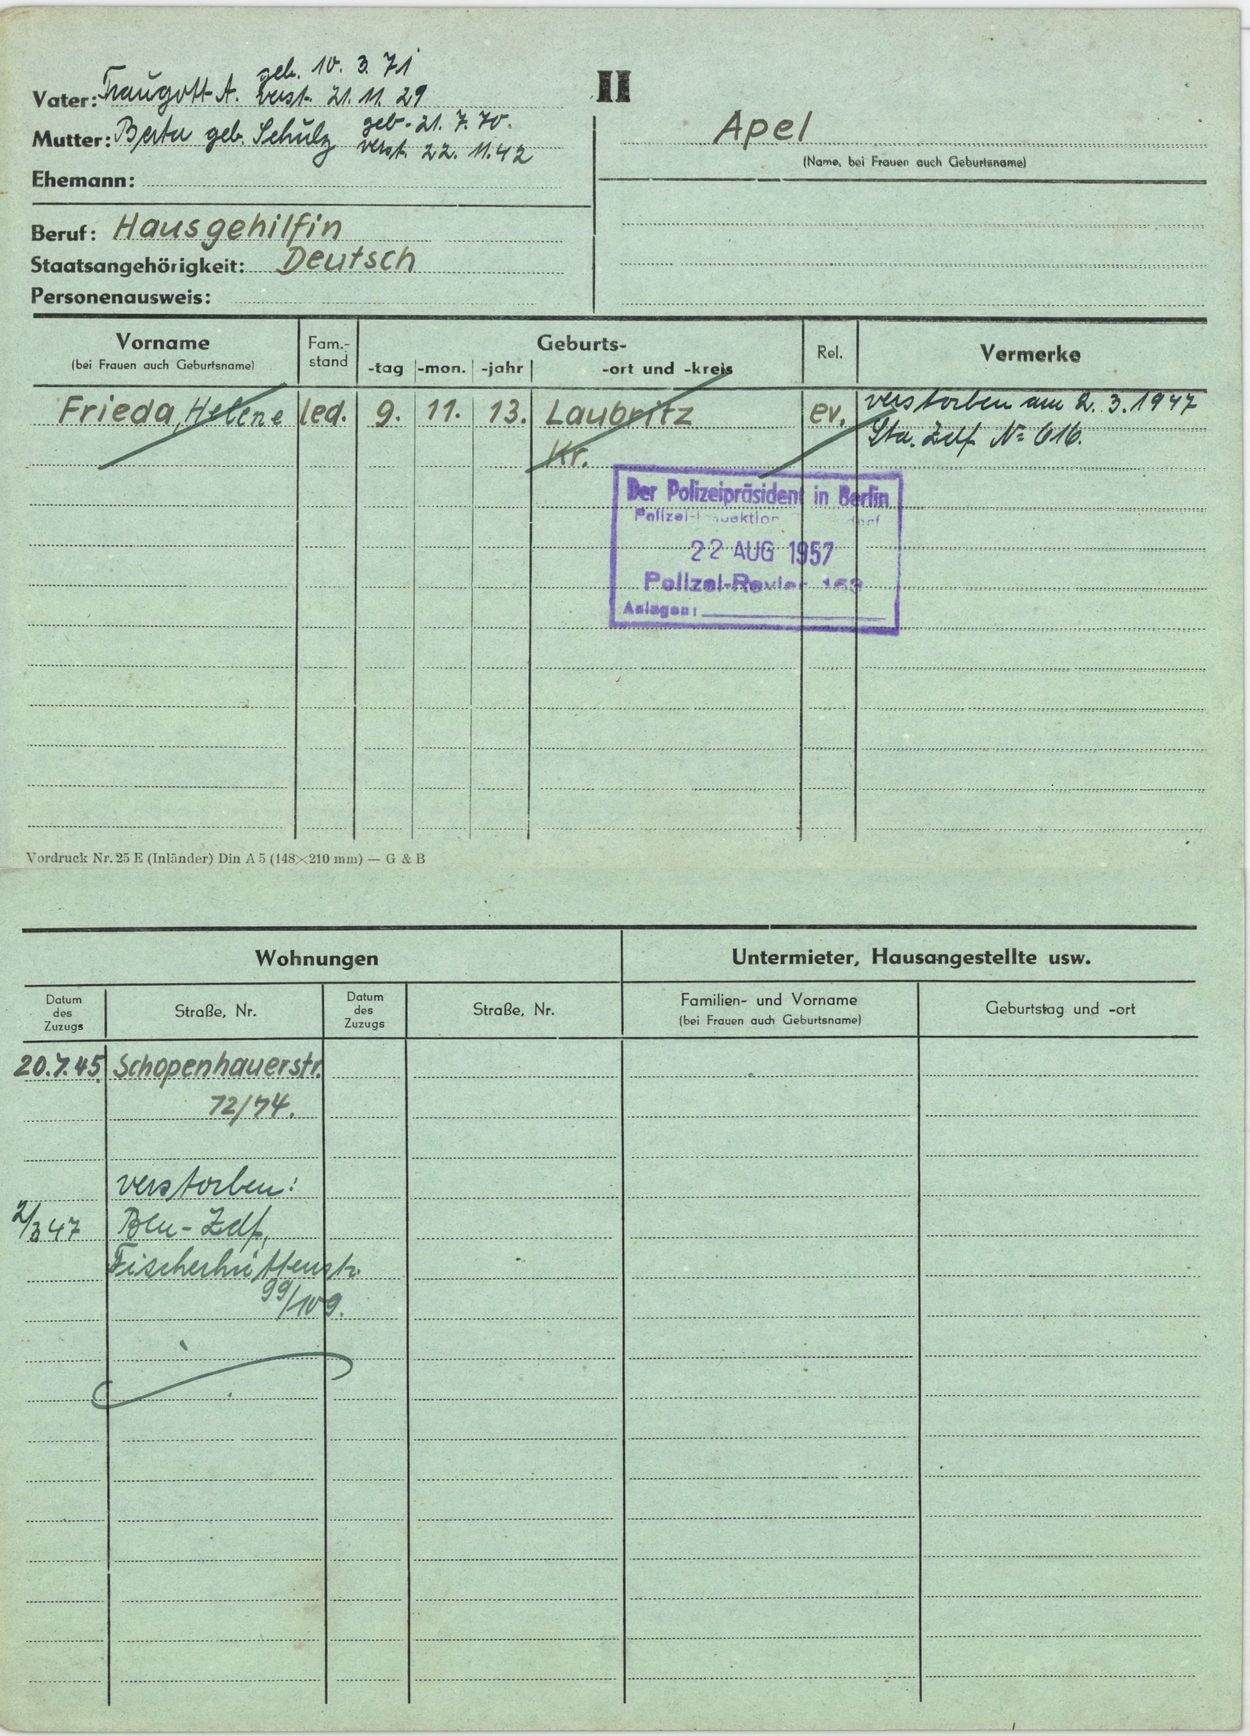
Apel